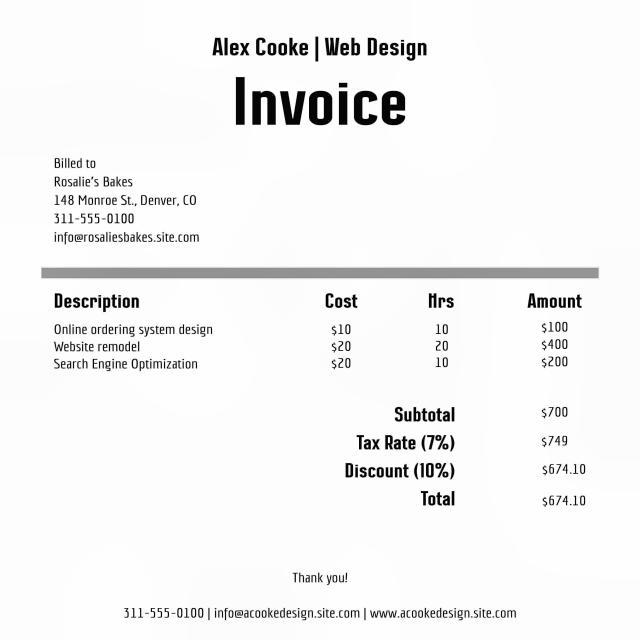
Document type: Invoice